Question: What could the diagnosis suggest?
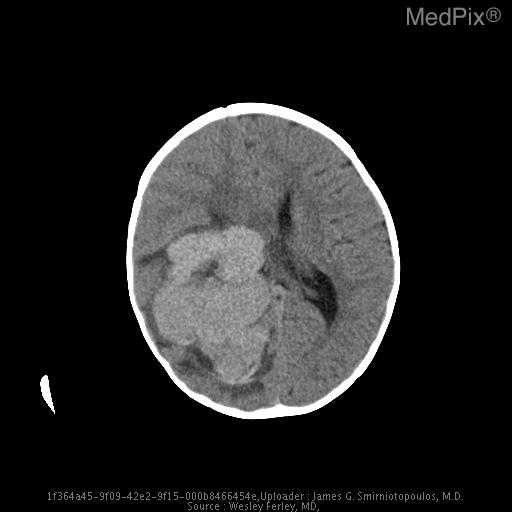
Answer: The possible diagnosis includes Choroid plexus carcinoma
Choroid plexus papilloma
PNET
Medulloepithelioma (infants)
Teratoma
Metastatic Adenocarcinoma (adults).